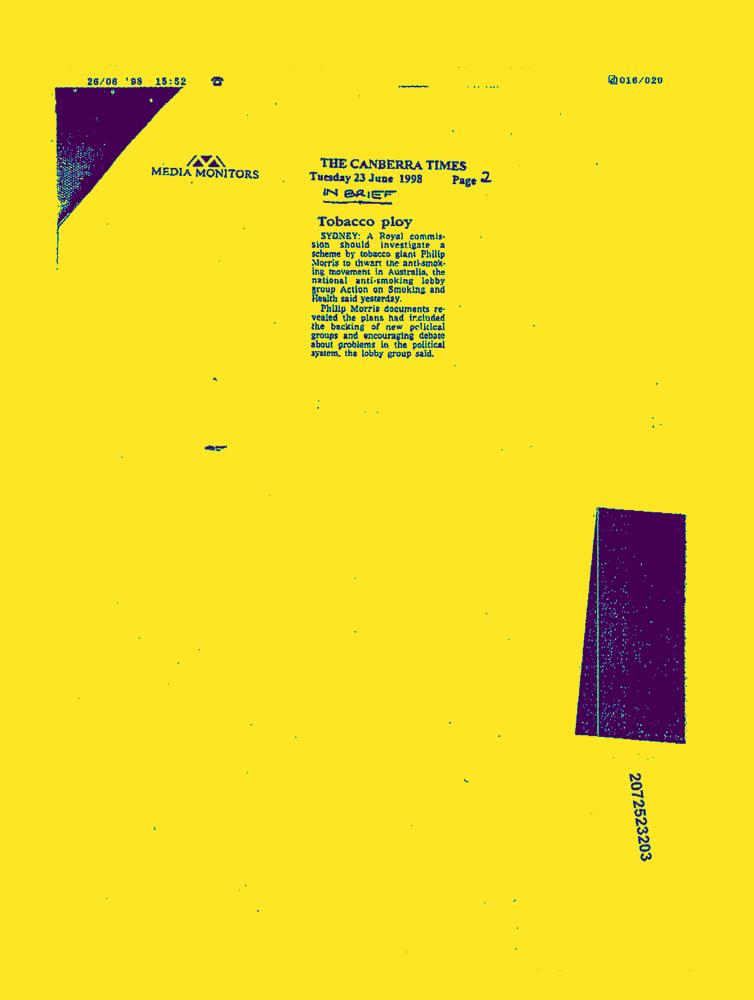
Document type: News-Article